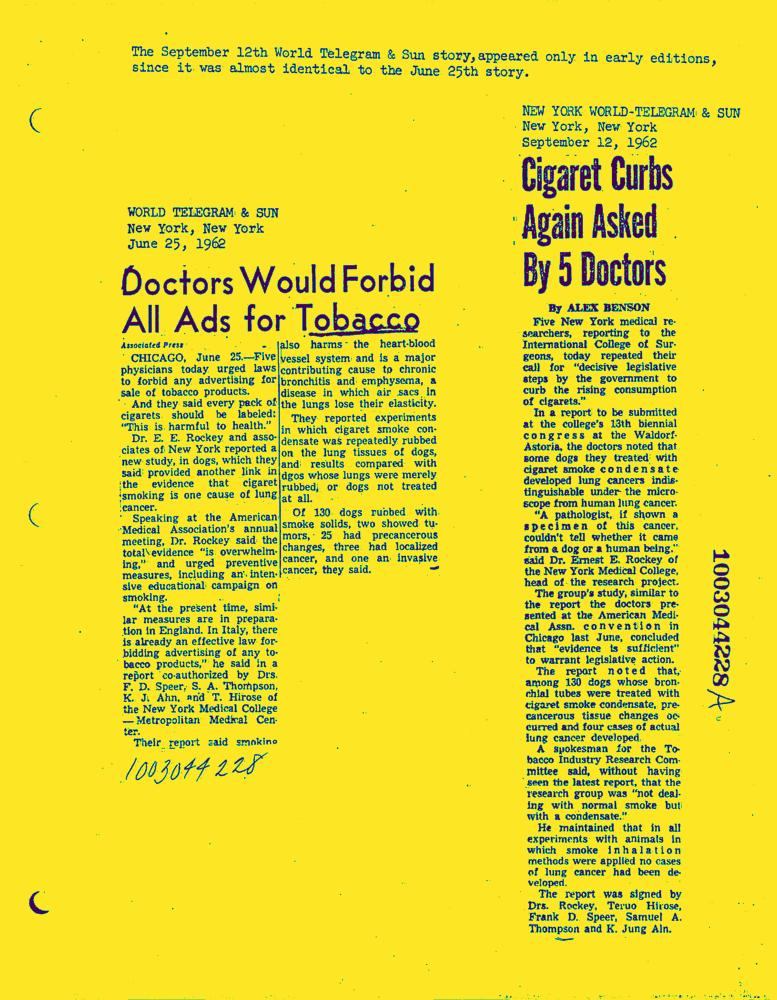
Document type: News-Article